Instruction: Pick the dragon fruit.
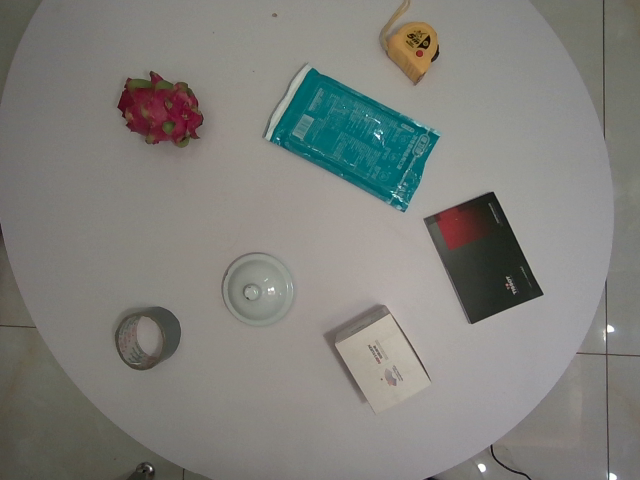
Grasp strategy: vertical